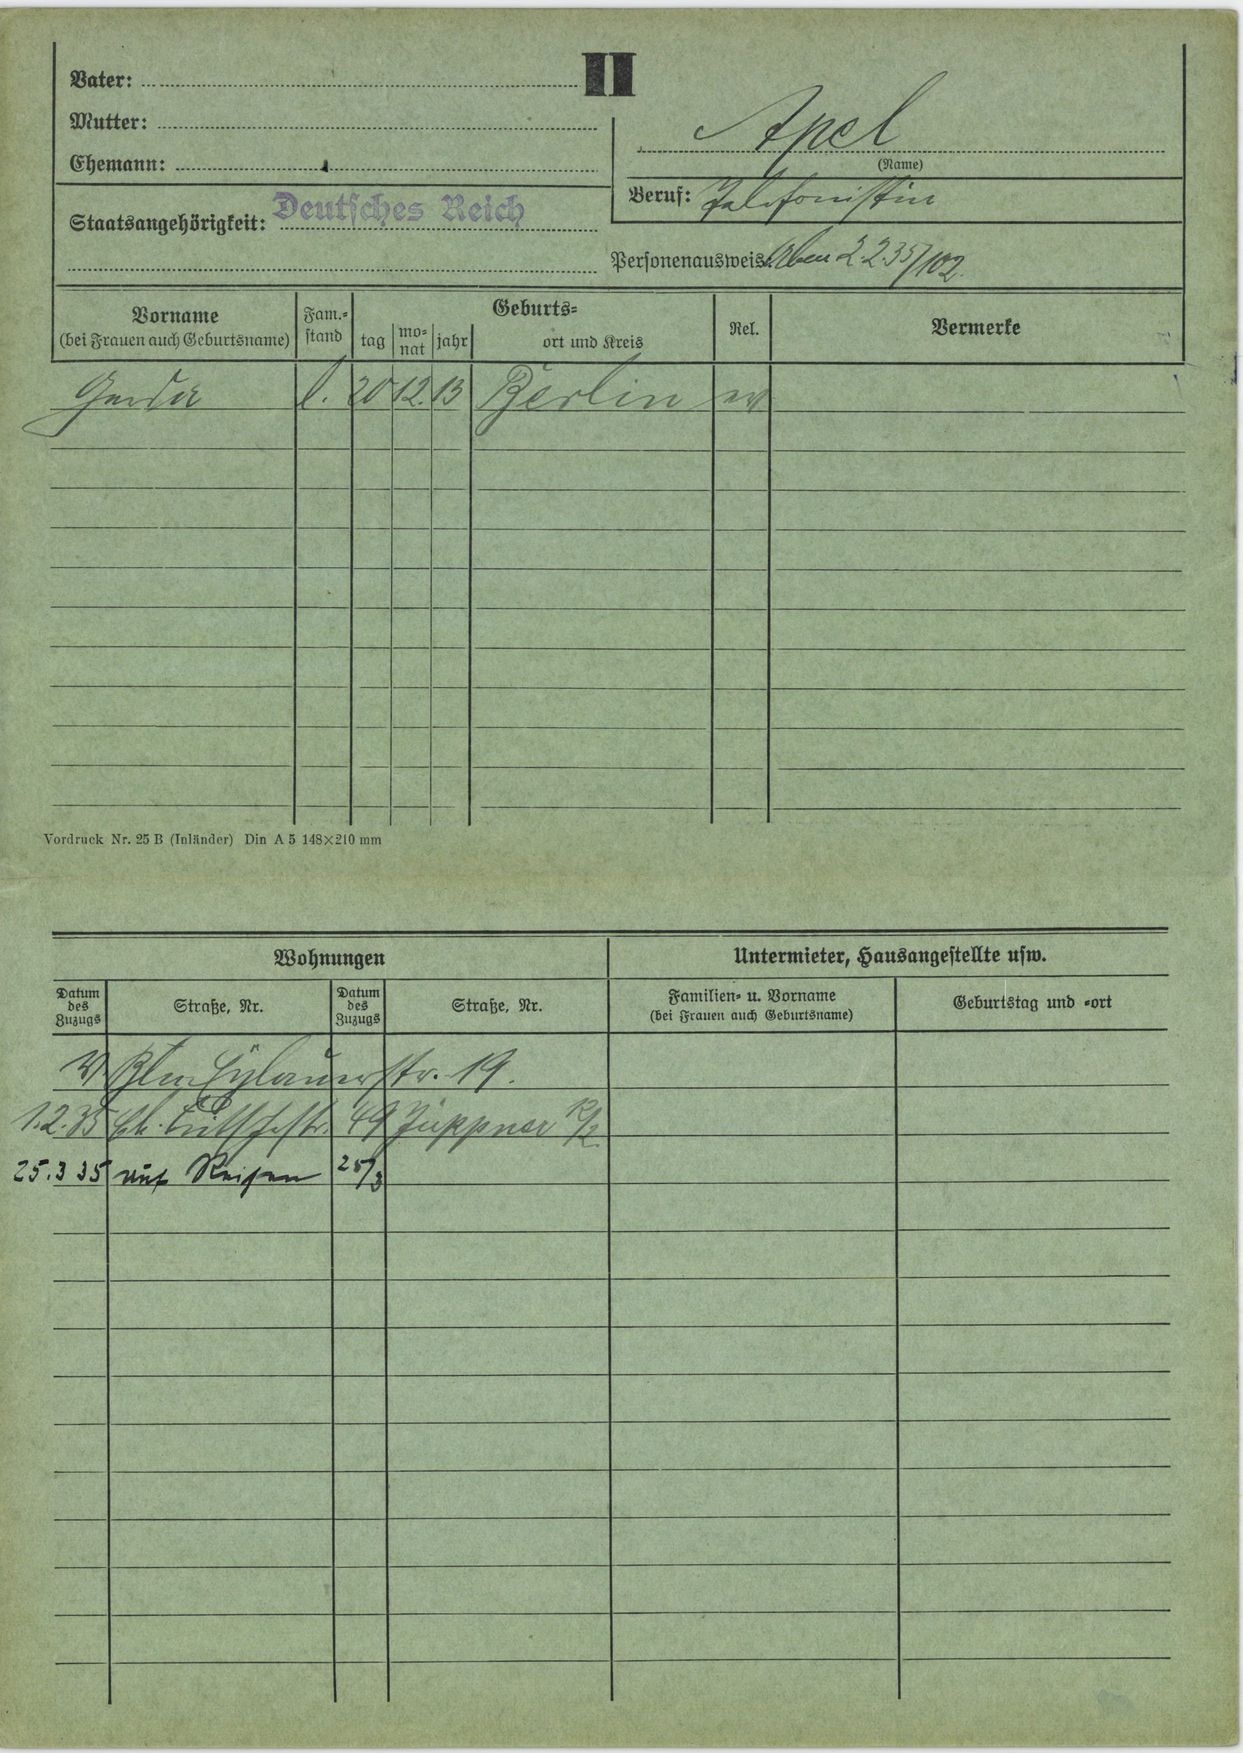
Apel